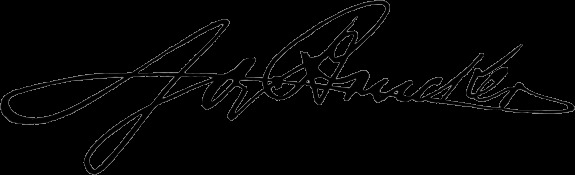
Signature of: josef brucker